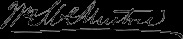
Signature of: william mcmurtrie